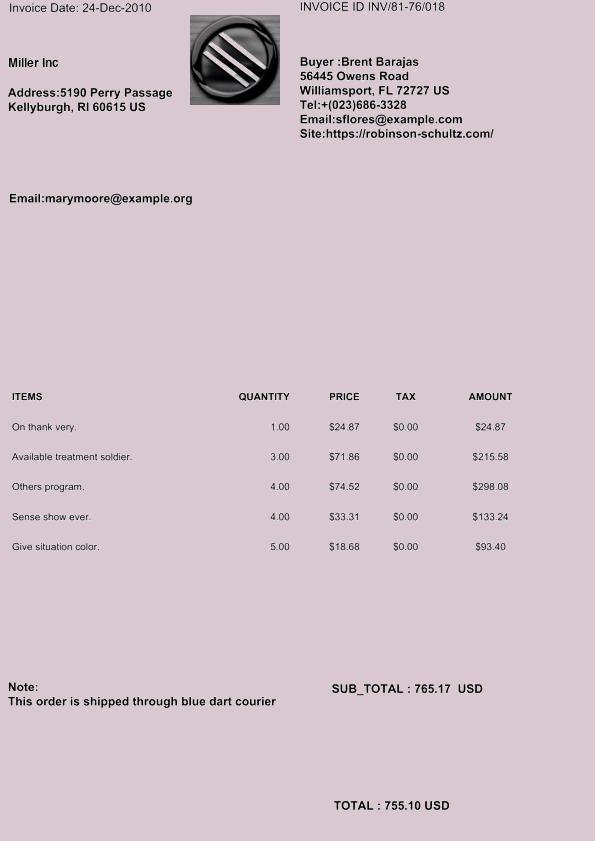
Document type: Invoice